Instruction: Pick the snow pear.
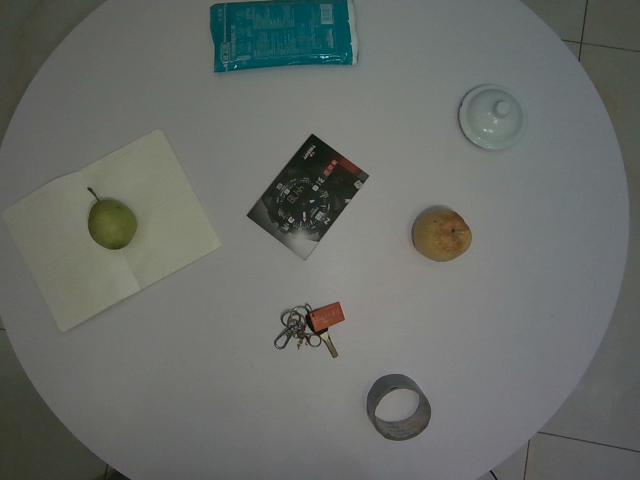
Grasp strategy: vertical